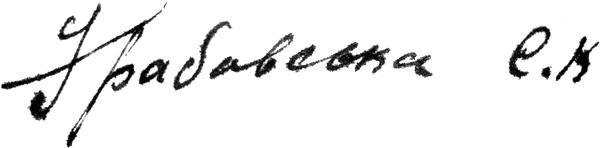
Signature of: q54690932